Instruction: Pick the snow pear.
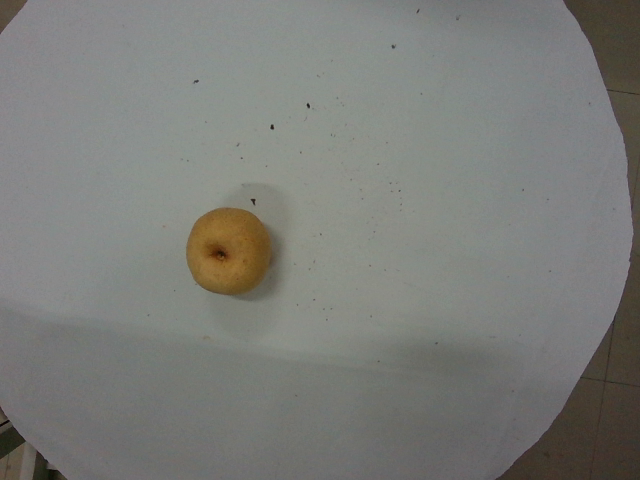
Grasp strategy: vertical